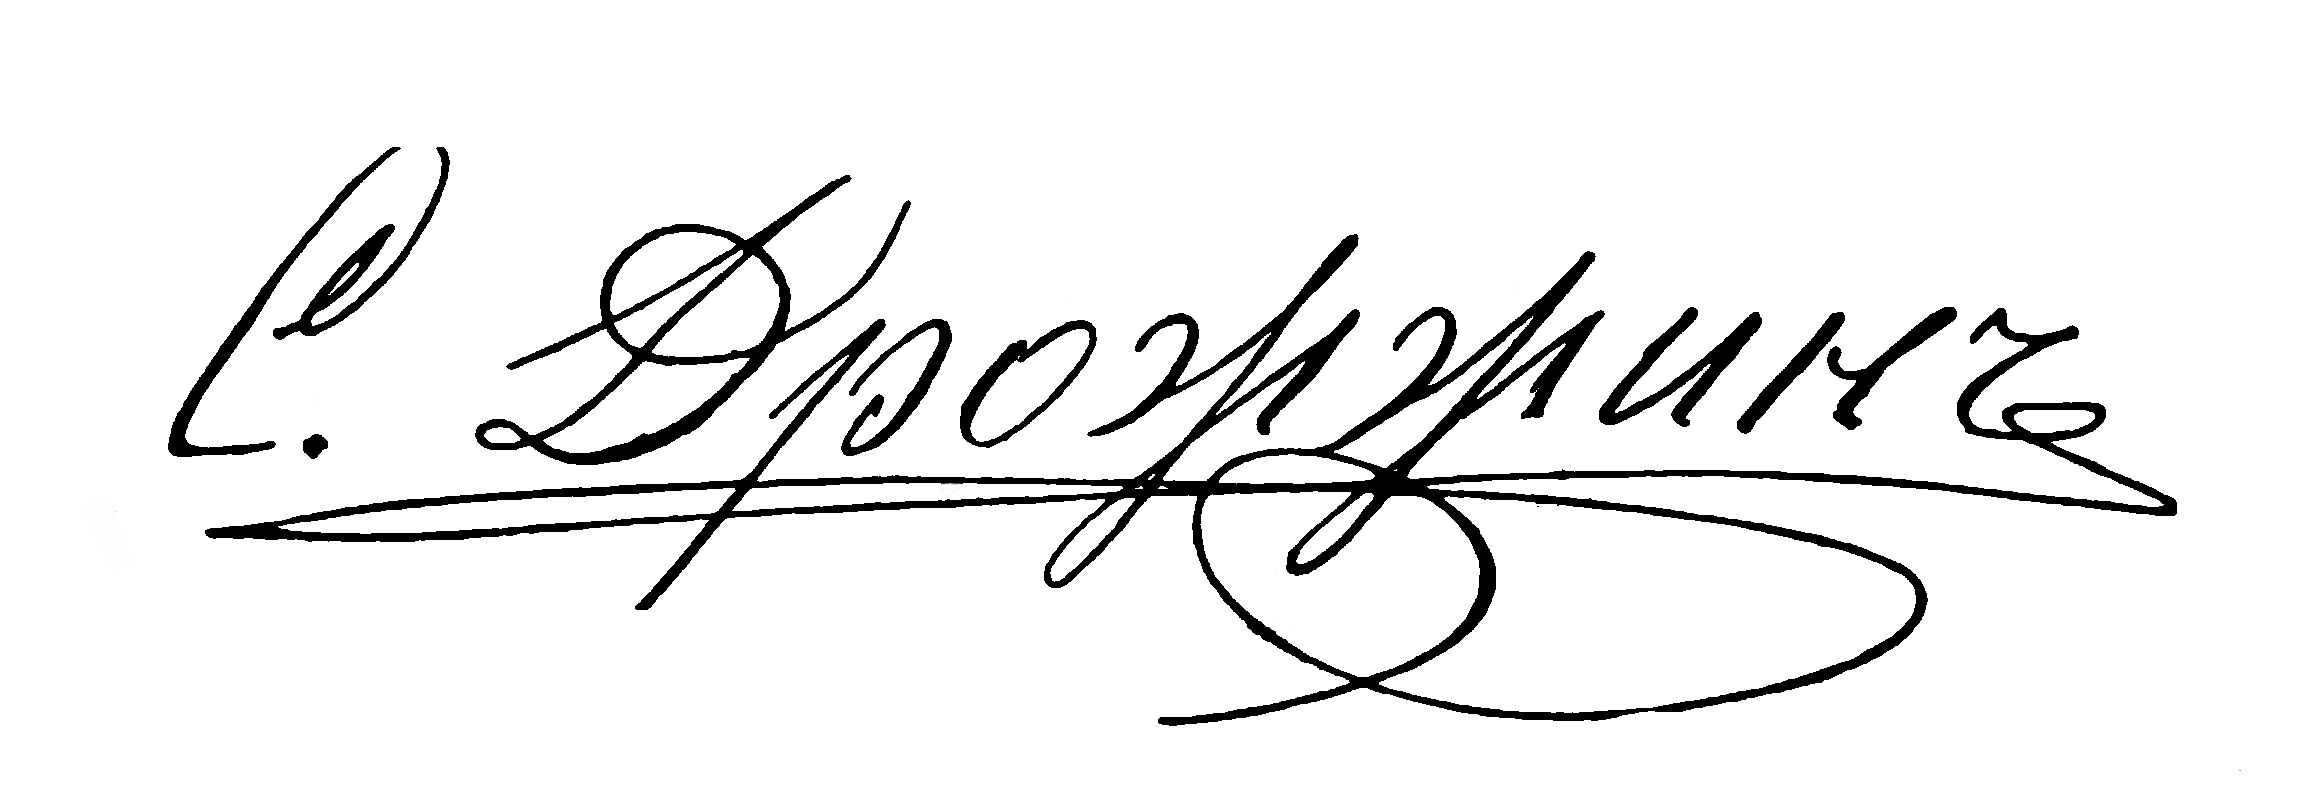
Signature of: spiridon drozhzhin